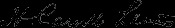
Signature of: henry carvill lewis